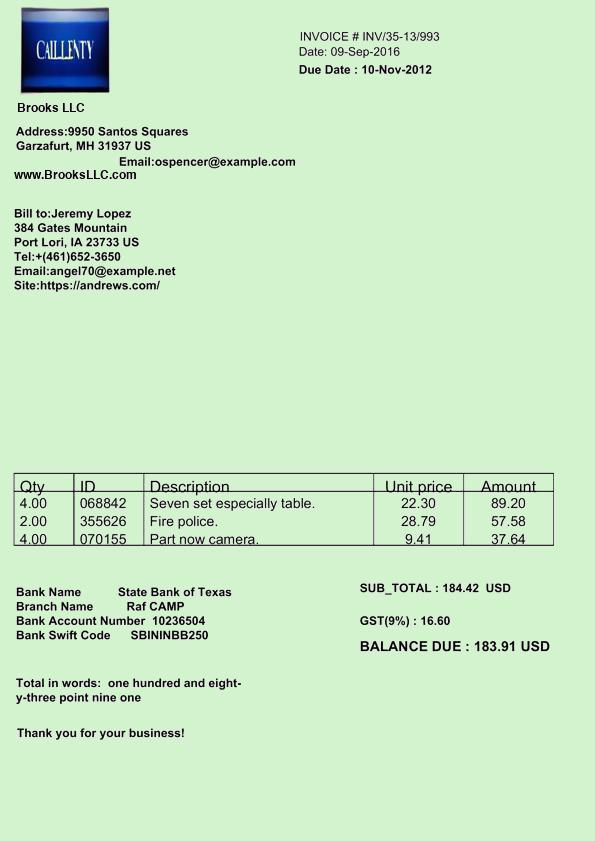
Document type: Invoice